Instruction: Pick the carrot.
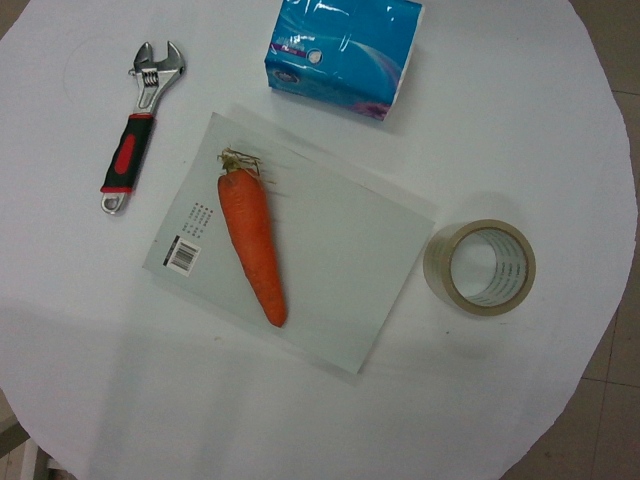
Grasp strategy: vertical